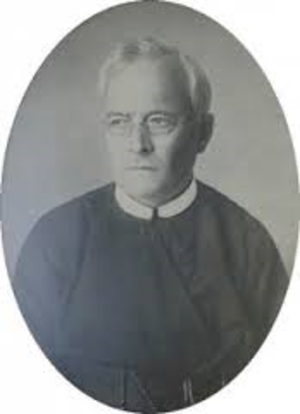
Polski: Achille Delaere (ur. 1868 w, zm. 1939) - belgijski duchowny rzymskokatolicki, redemptorysta.